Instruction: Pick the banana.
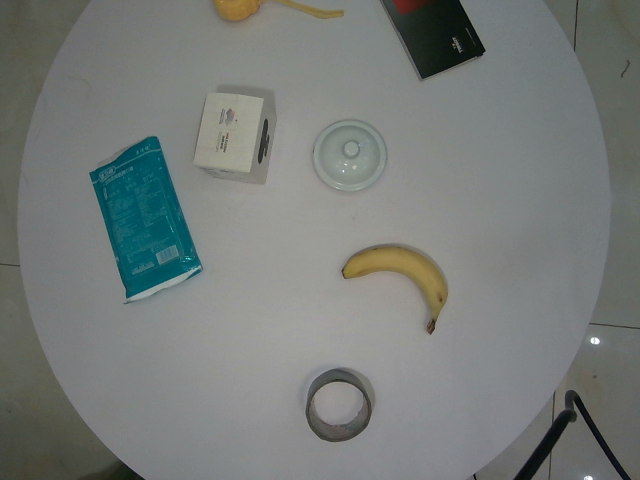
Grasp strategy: vertical